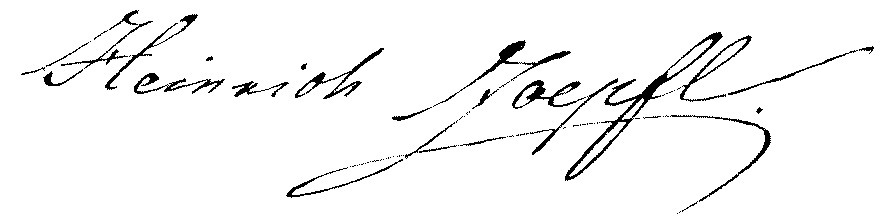
Signature of: heinrich zöpfl